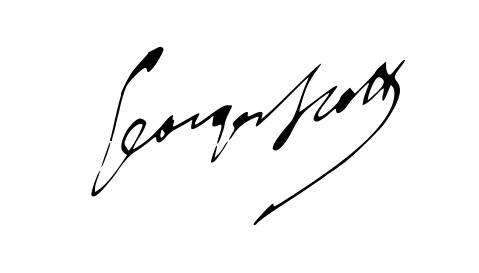
Signature of: georges scott